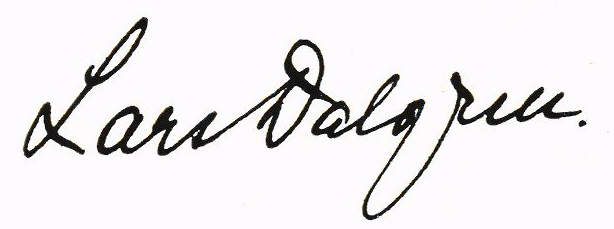
Signature of: lars dalgren